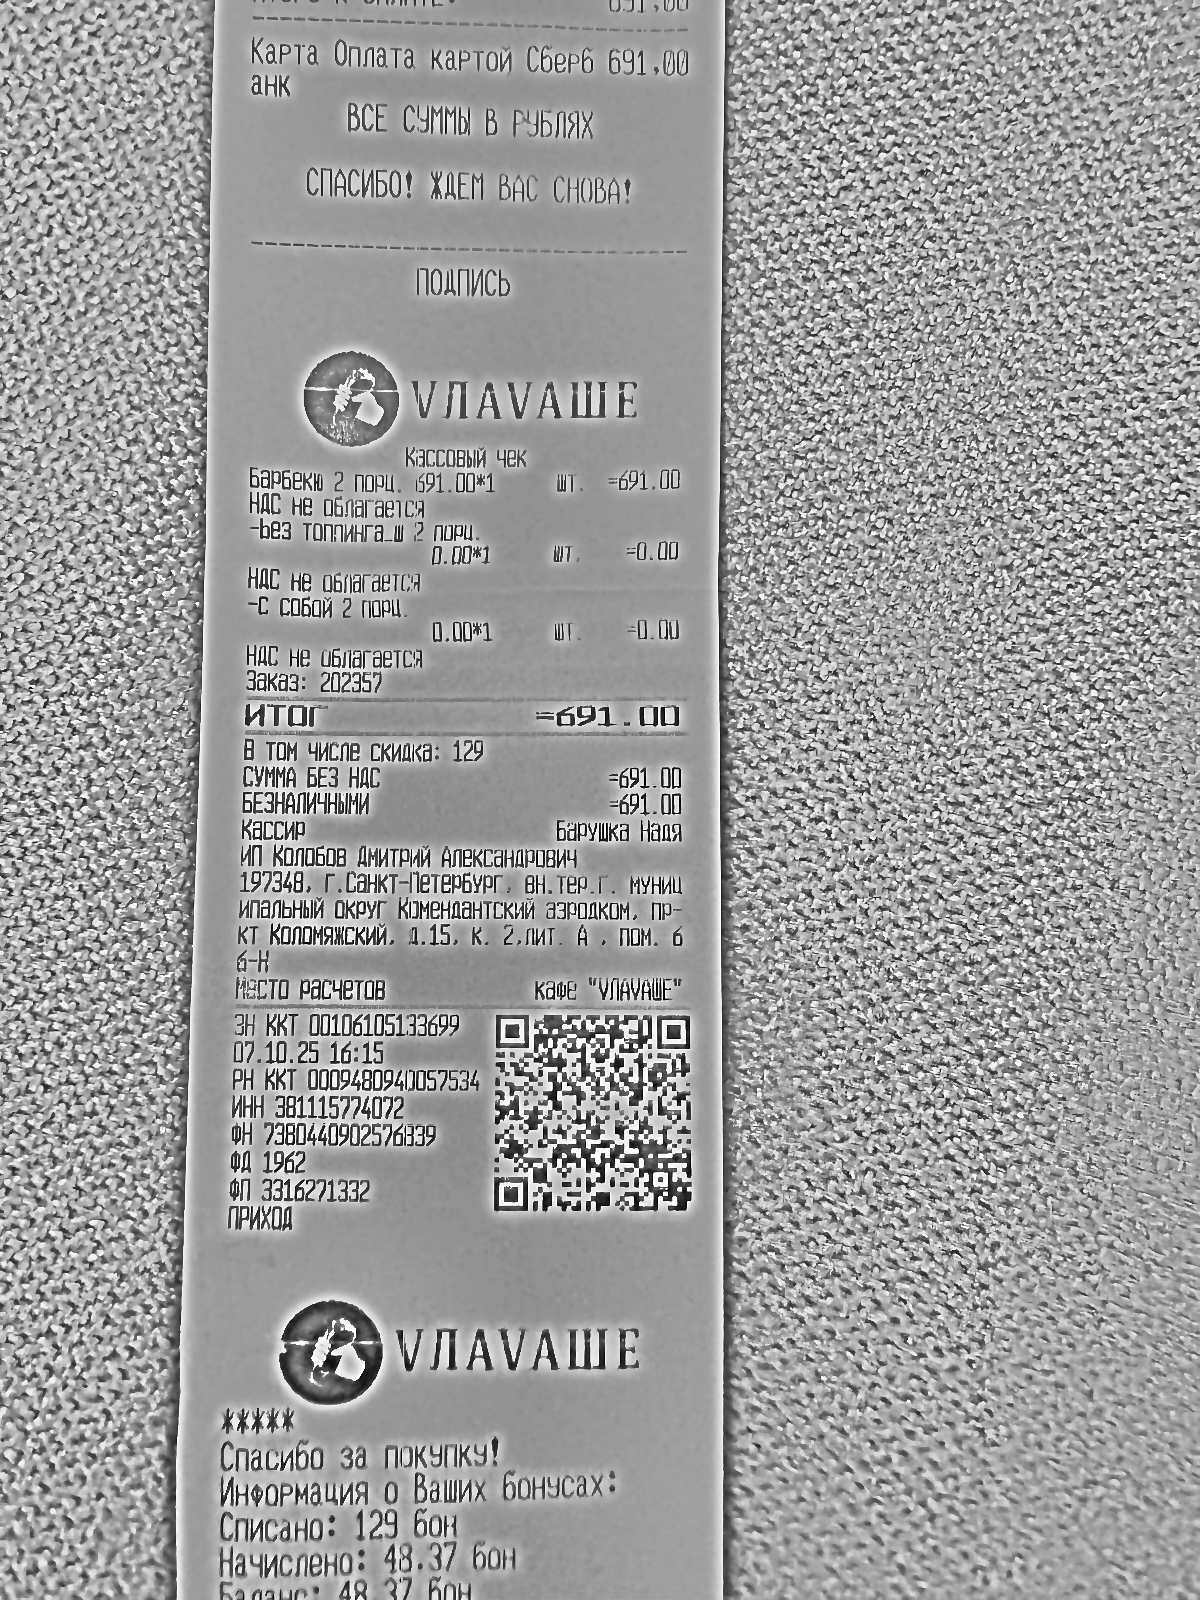
Продавец: ИП Колобов Дмитрий Александрович
ИНН: 381115774072
Дата: 07.10.25
Товары: Барбекю 2 порц.; -Без топпинга_ш 2 порц.; -С собой 2 порц.
Количество: 1; 1; 1
Цена: 691.00; 0.00; 0.00
Сумма: 691.00; 0.00; 0.00
Итого: 691.00